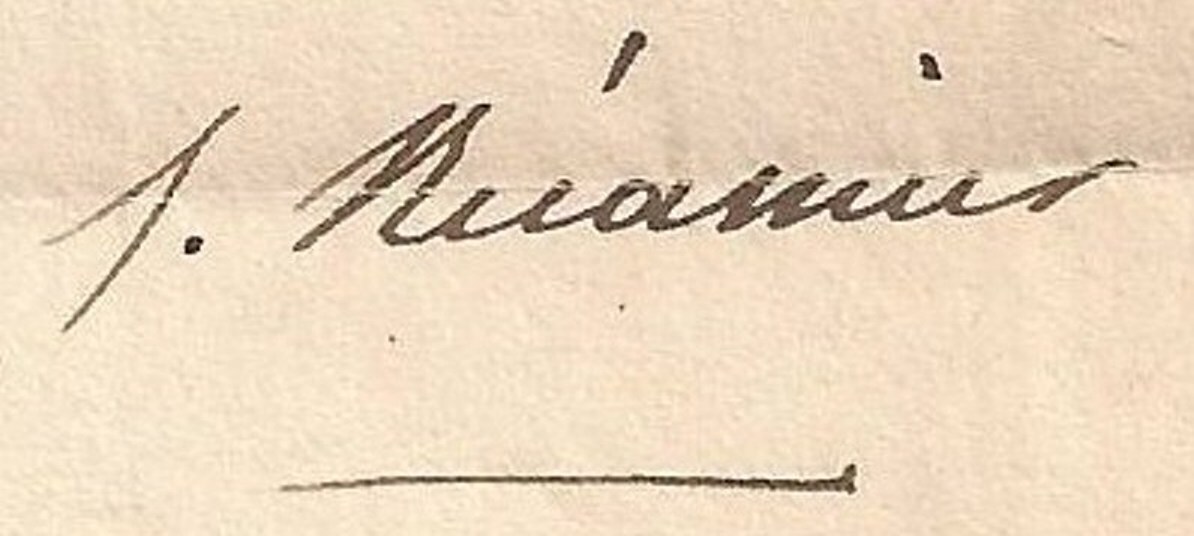
Signature of: juliette récamier